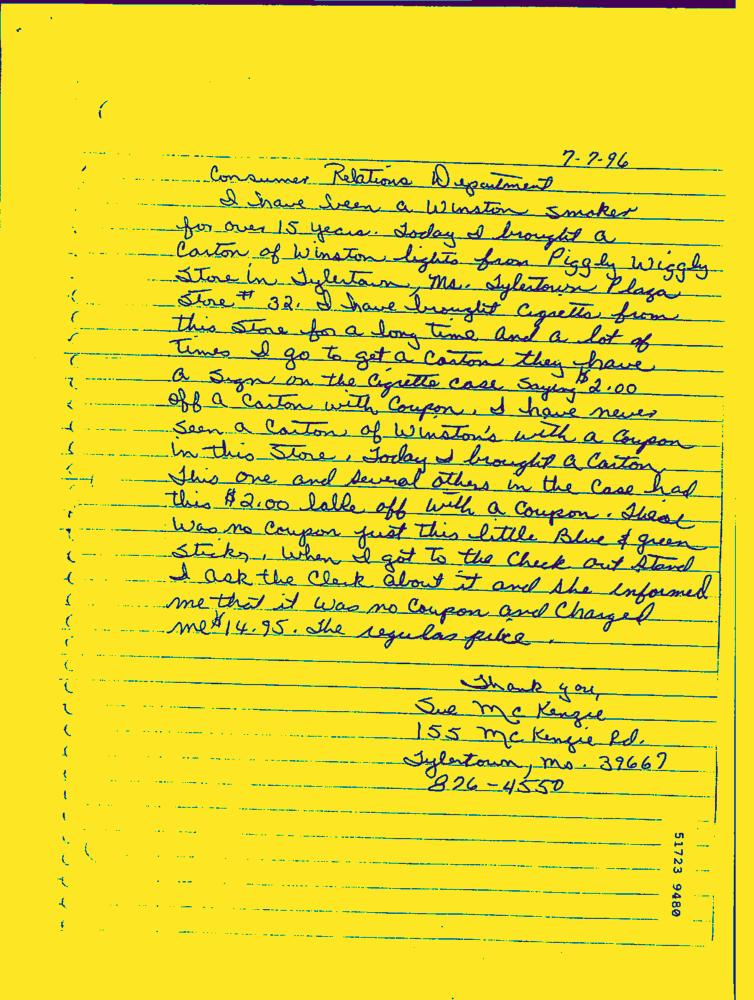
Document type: Hand-Written